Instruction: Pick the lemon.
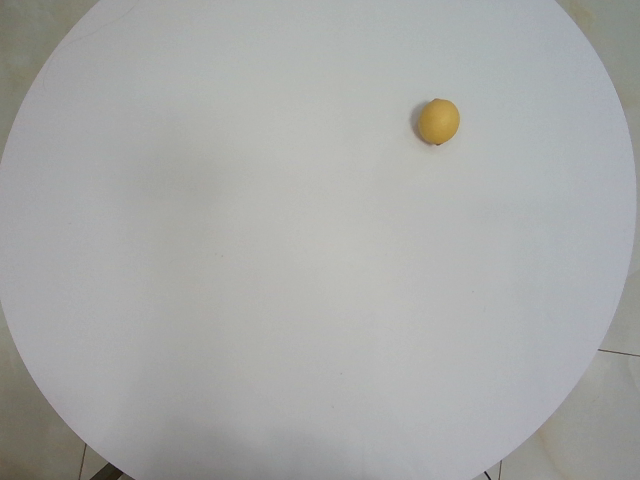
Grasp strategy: vertical